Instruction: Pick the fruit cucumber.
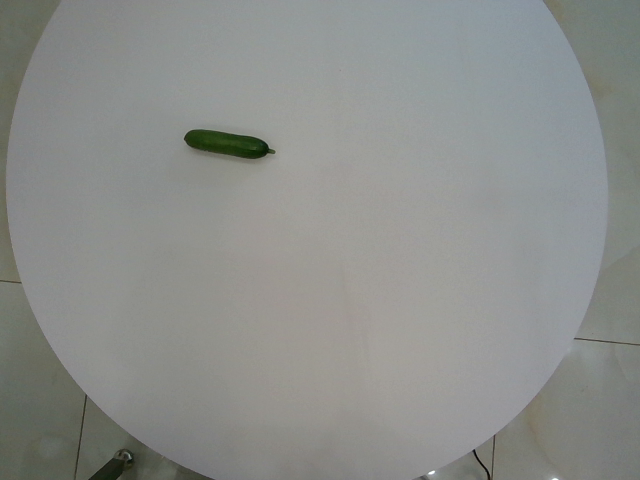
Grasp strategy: vertical